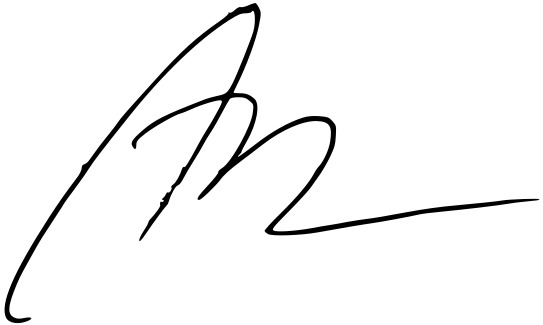
Signature of: marek ast